Question: What could the diagnosis suggest?
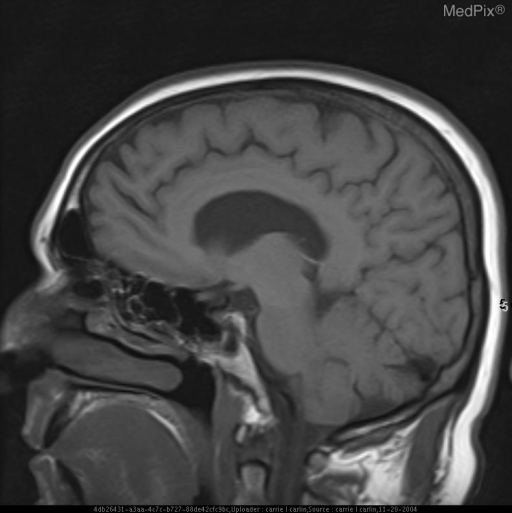
Answer: The possible diagnosis includes Vertebral artery dissection..